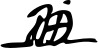
Signature of: kantarō suzuki